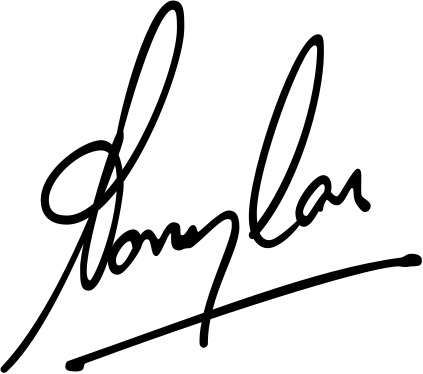
Signature of: tony tan keng yam